Question: How does the patient history play a role?
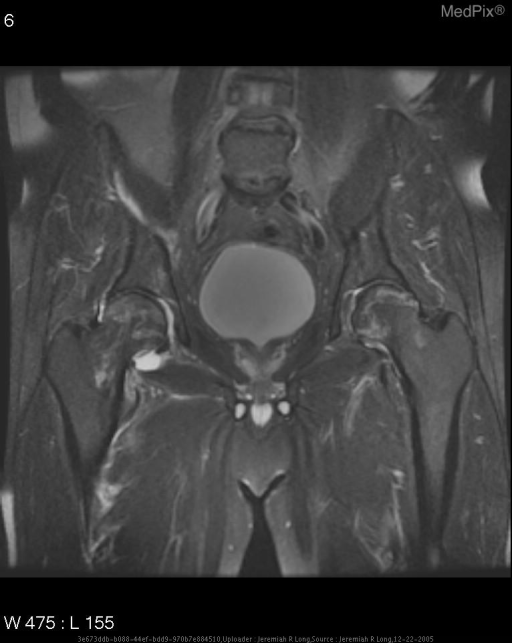
Answer: The patient's history of History of progressive bilateral hip pain. is key in understanding the case.